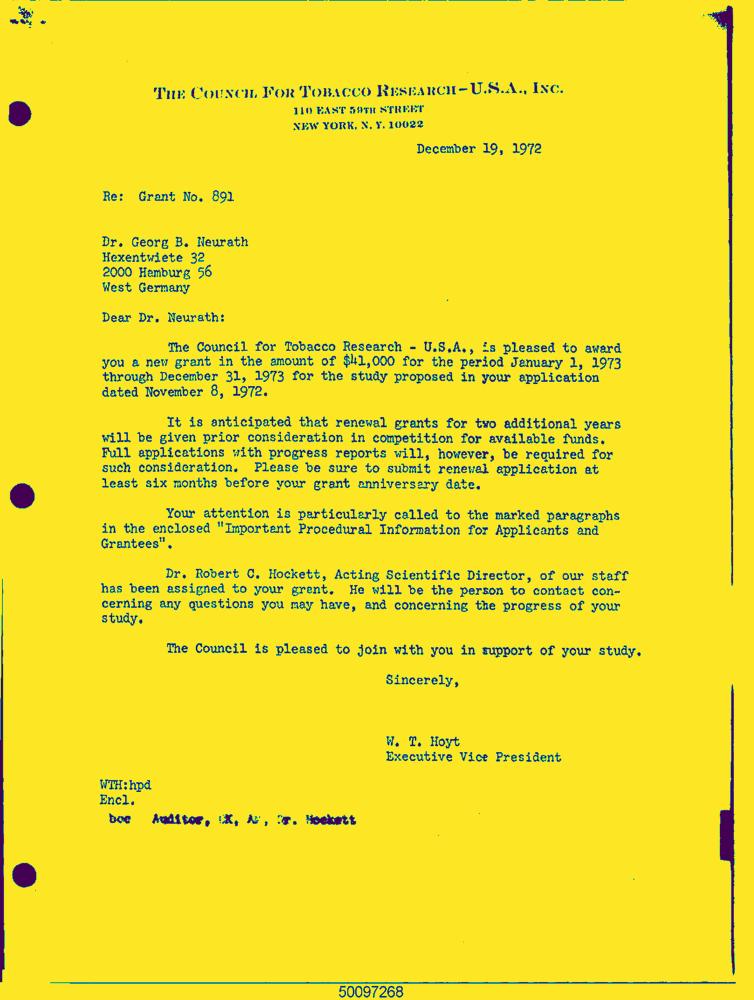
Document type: Letter-Doc